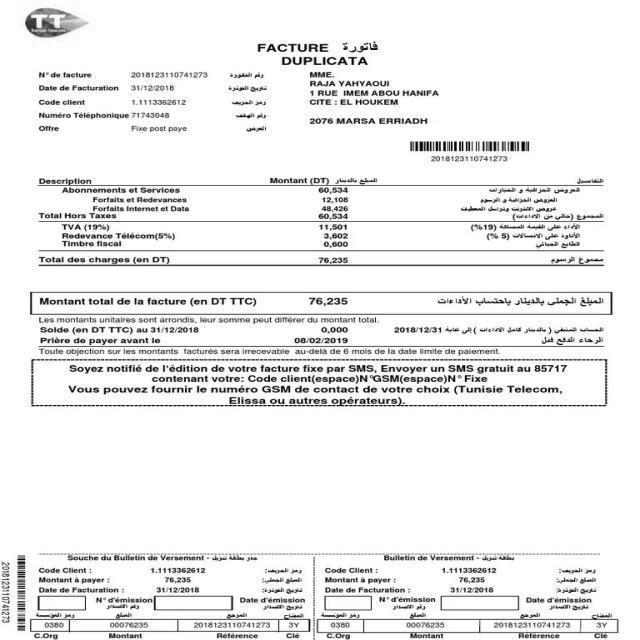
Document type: Invoice